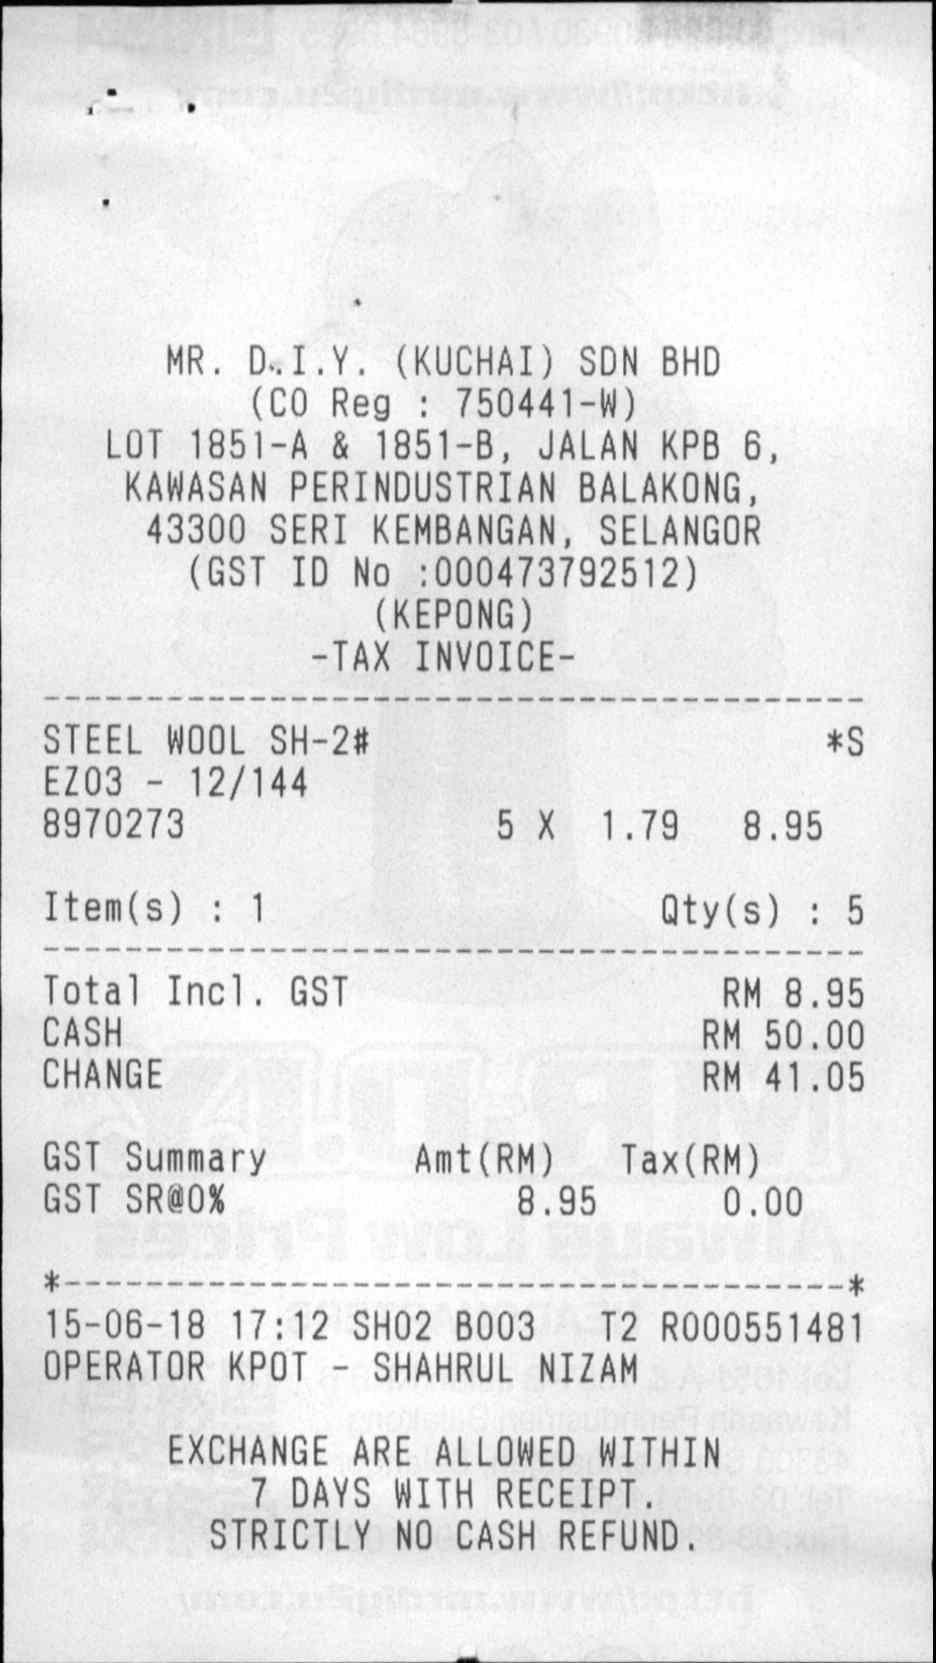
MR. D.I.Y. (KUCHAI) SDN BHD
(CO REG : 750441-W)
LOT 1851-A & 1851-B, JALAN KPB 6,
KAWASAN PERINDUSTRIAN BALAKONG,
43300 SERI KEMBANGAN, SELANGOR
(GST ID NO :000473792512)
(KEPONG)
TAX INVOICE
STEEL WOOL SH-2#
*S
EZ03 - 12/144
8970273
5 X
1.79
8.95
ITEM(S) : 1
QTY(S) : 5
TOTAL INCL. GST
RM 8.95
CASH
RM 50.00
CHANGE
RM 41.05
GST SUMMARY
AMT(RM)
TAX(RM)
GST SR@0%
8.95
0.00
15-06-18 17:12 SH02 B003
T2 R000551481
OPERATOR KPOT - SHAHRUL NIZAM
EXCHANGE ARE ALLOWED WITHIN
7 DAYS WITH RECEIPT.
STRICTLY NO CASH REFUND.